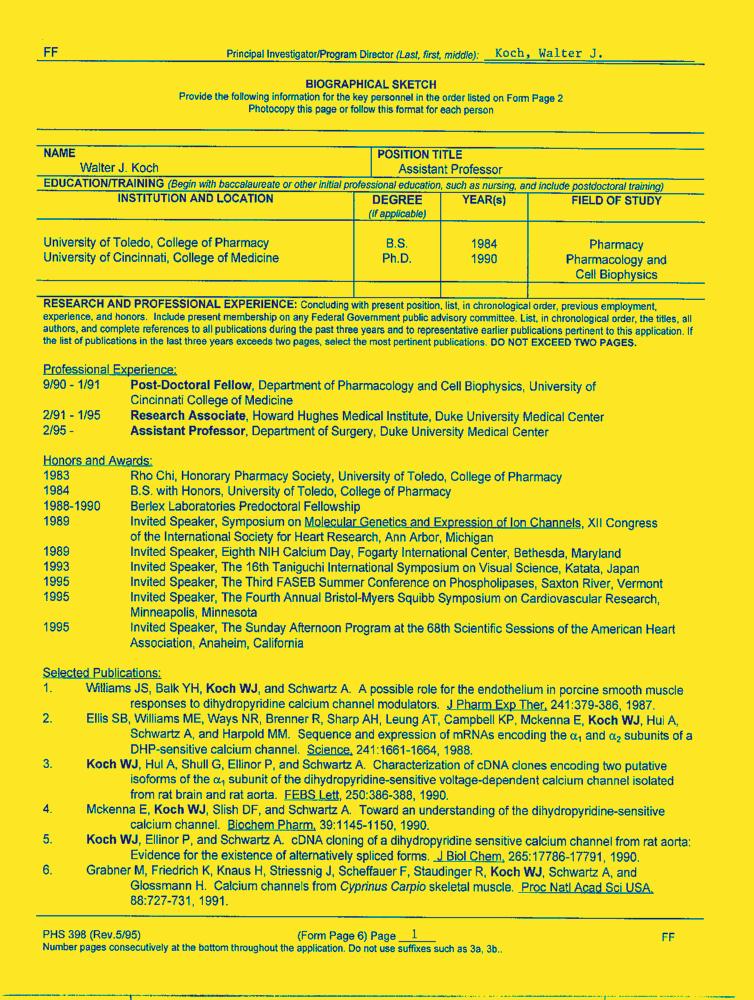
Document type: Resume-Doc